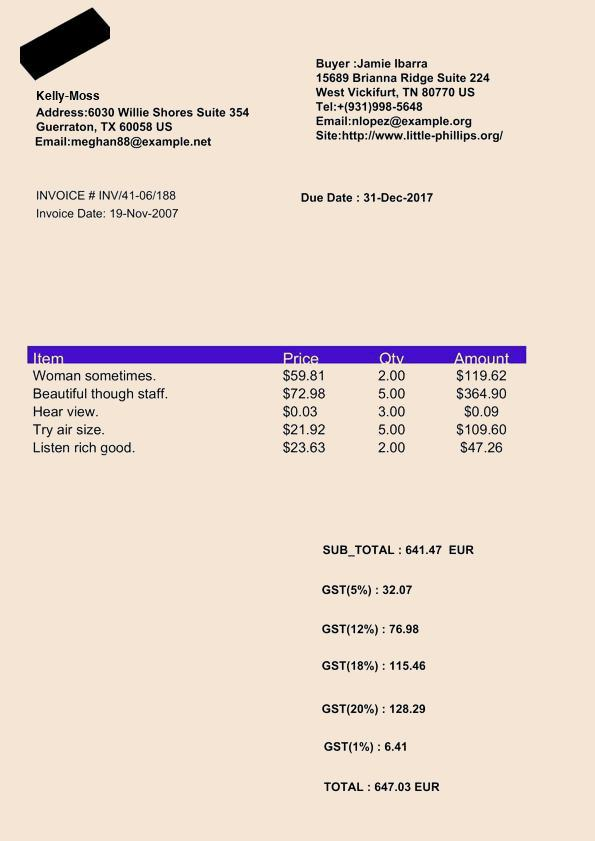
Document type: Invoice